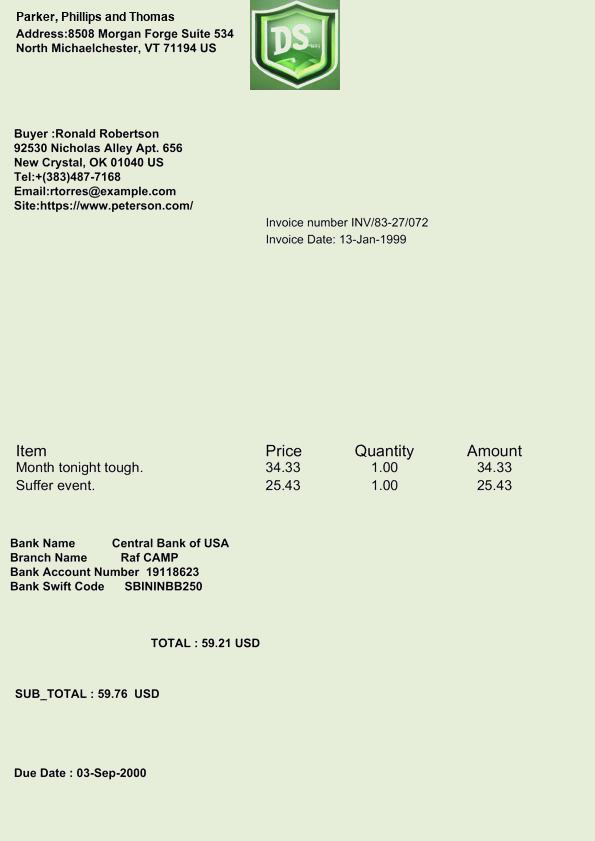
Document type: Invoice